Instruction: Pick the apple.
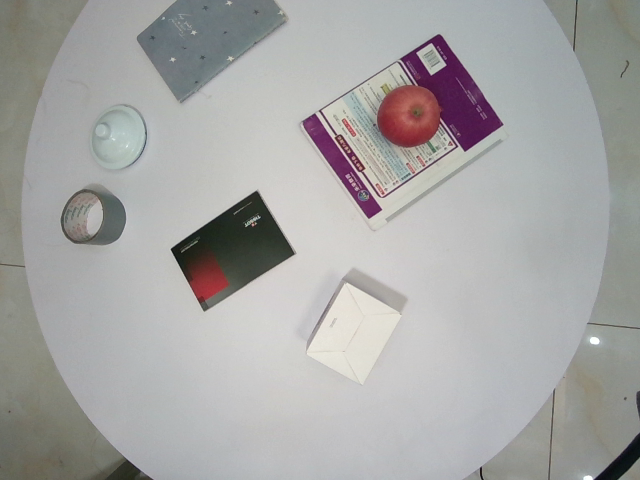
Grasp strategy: vertical